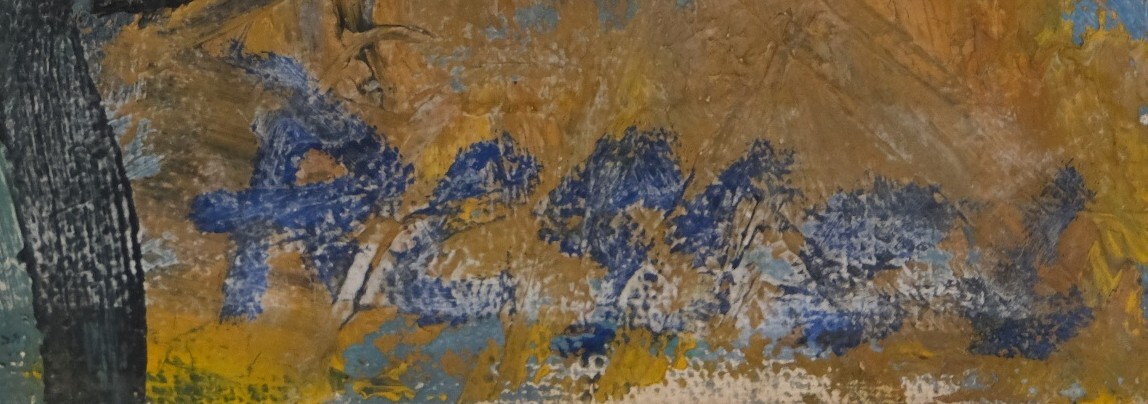
Signature of: milan ressel